Question: What is the potential diagnosis?
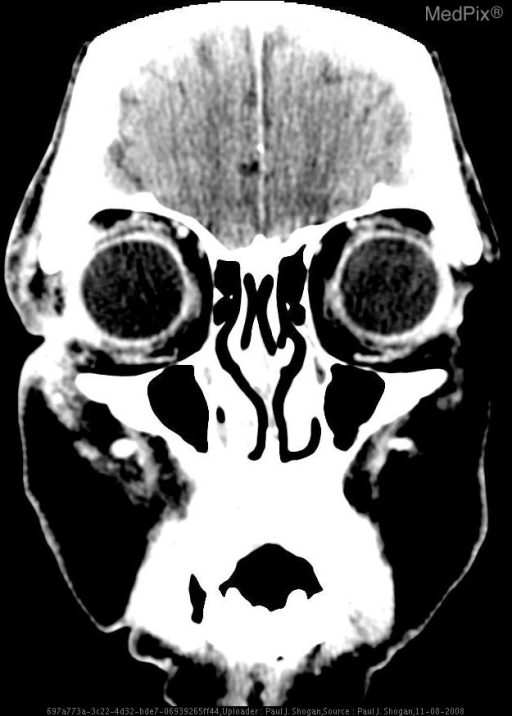
Answer: The possible diagnosis includes •  Right preseptal cellulitis with

» Choroidal Melanoma
» Metastases (Breast, Lung)
» Lymphoma
» Leukemia
» Choroidal hemangioma
» Coat’s Disease
» Toxocara Canis Infection
» Retrolental Fibroplasia.